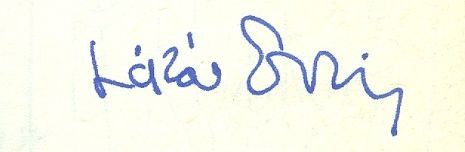
Signature of: ervin lázár